Question: What jurisdiction, city, or county is the document associated with?
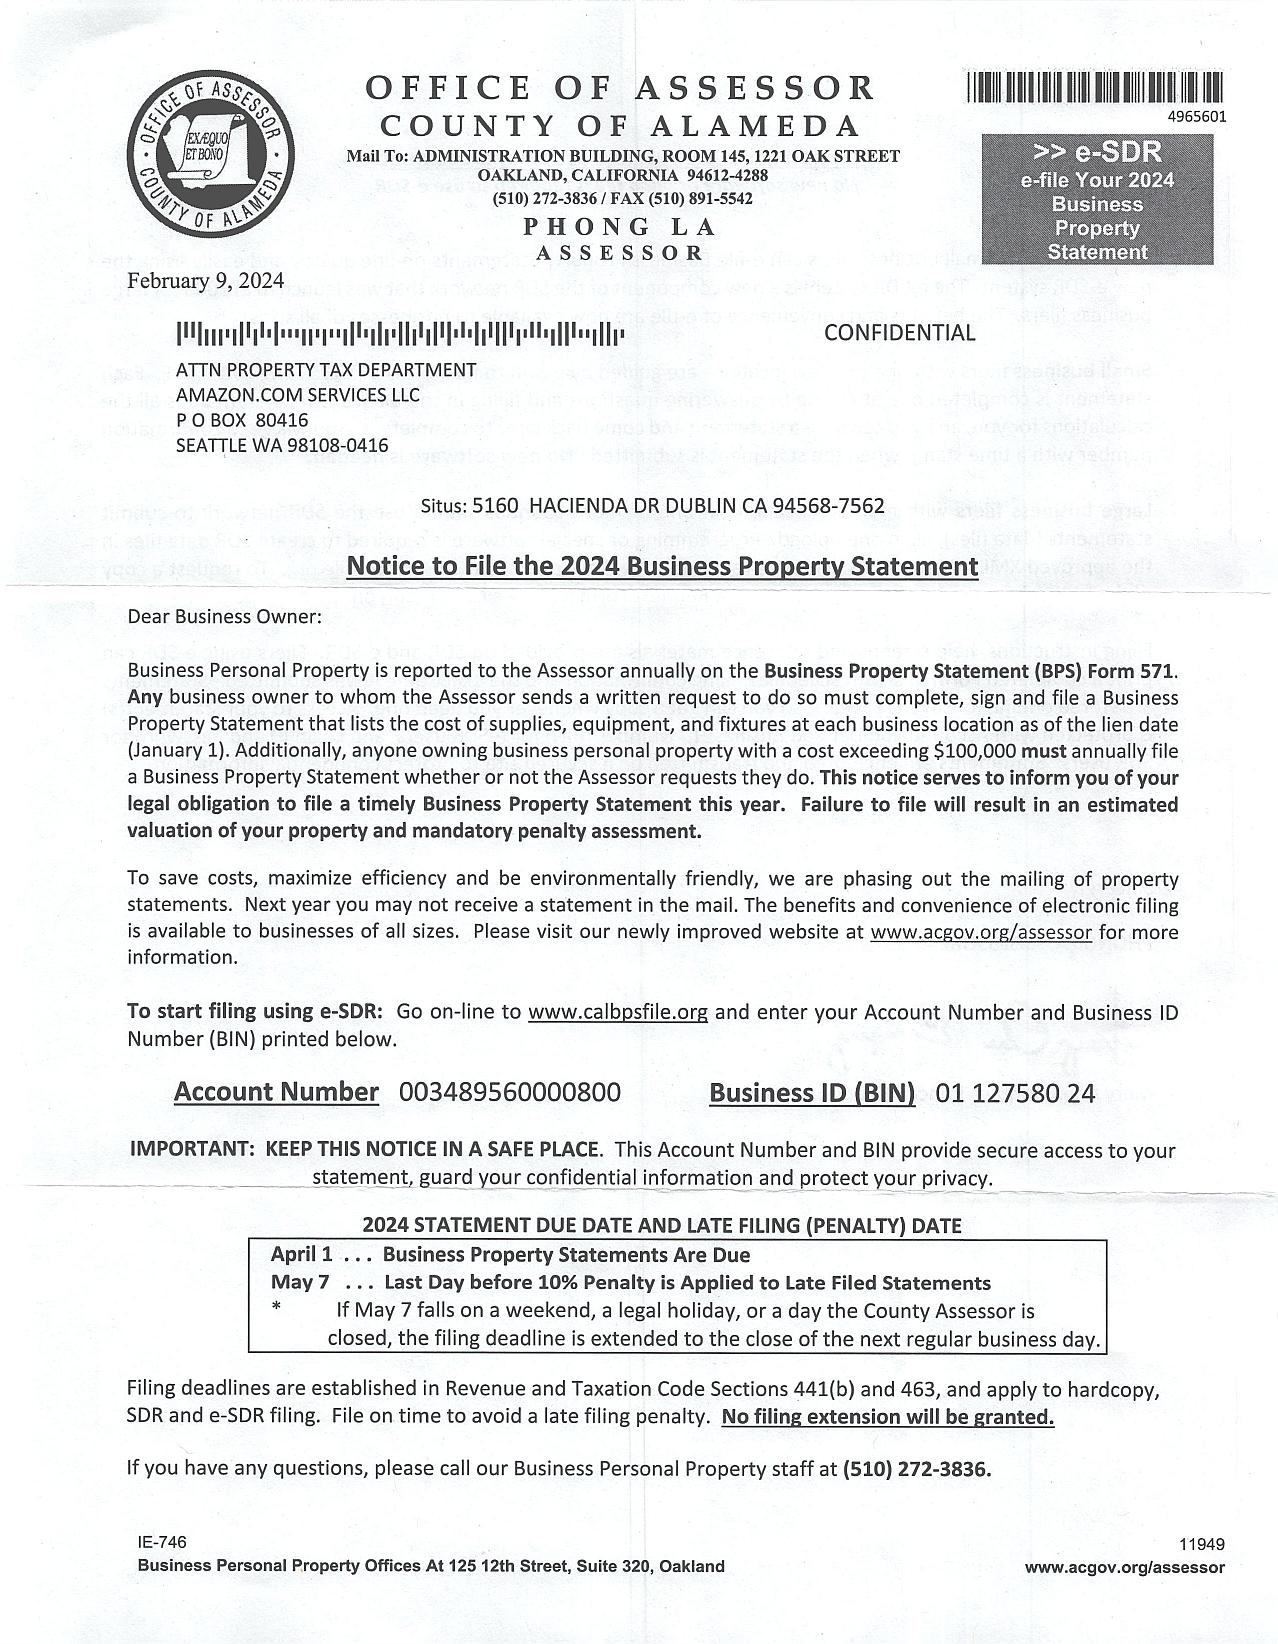
Answer: "County of Alameda"